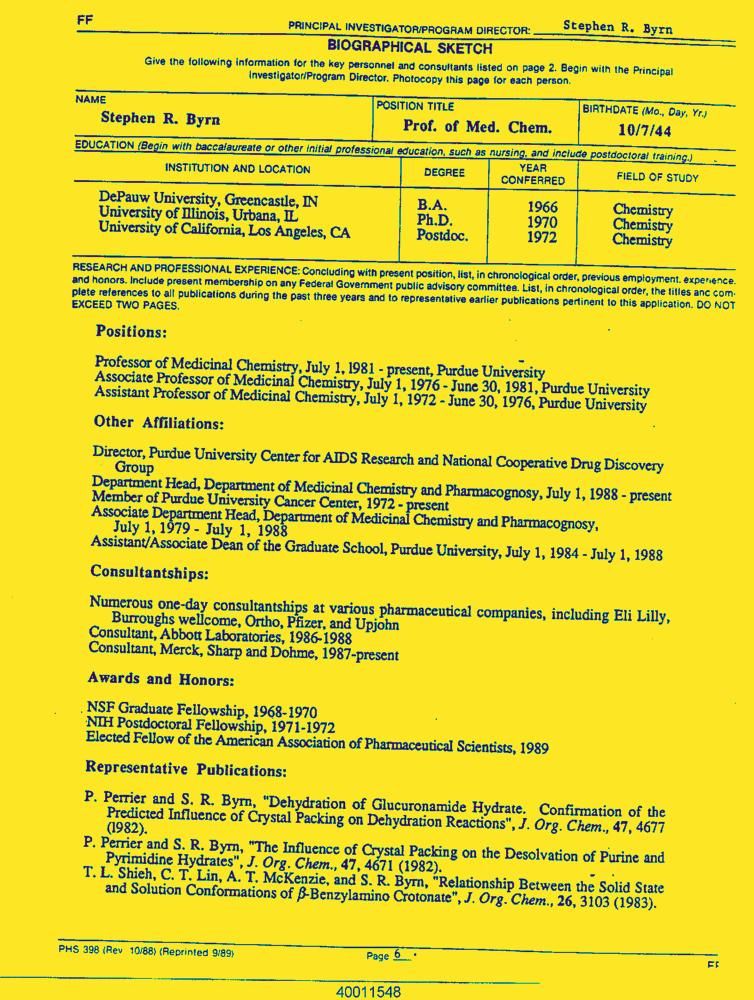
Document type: Resume-Doc